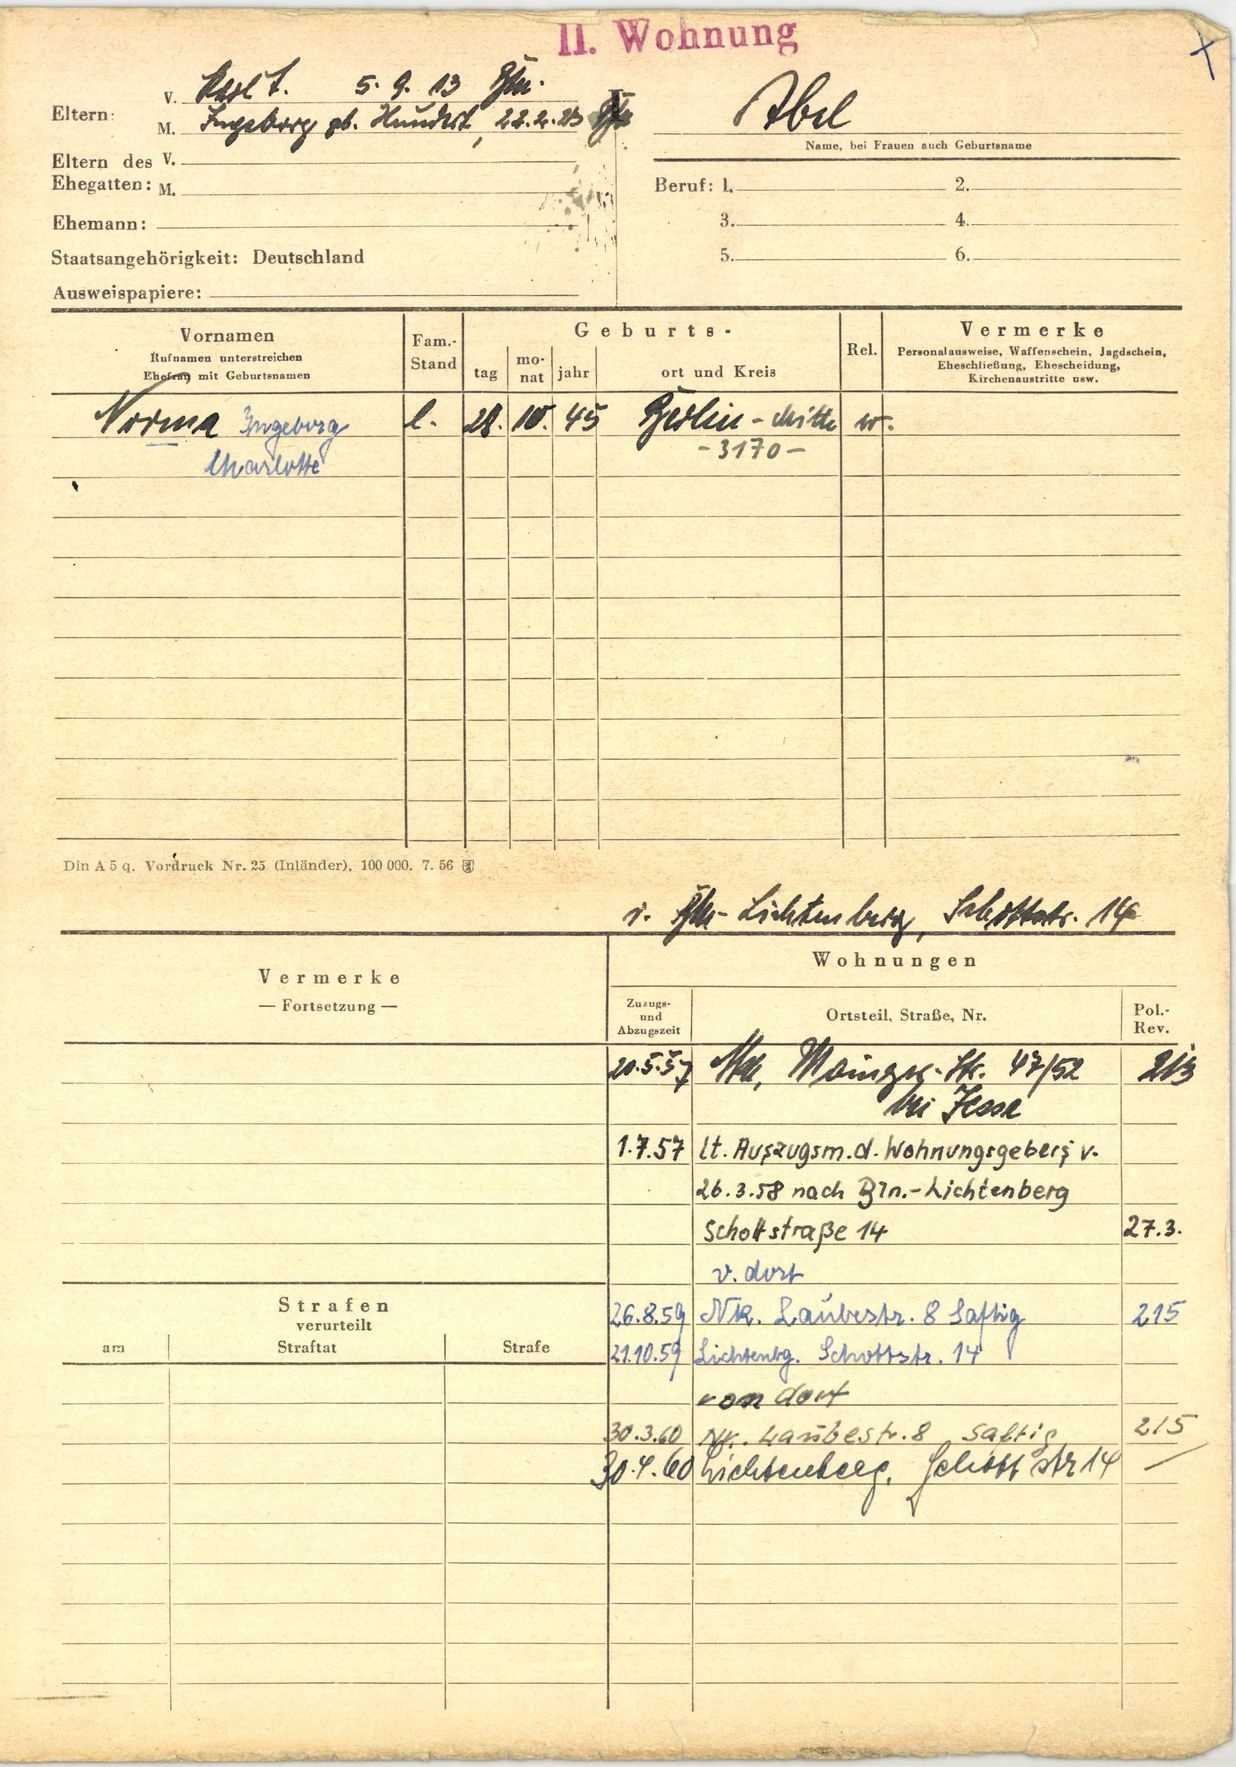
Abel